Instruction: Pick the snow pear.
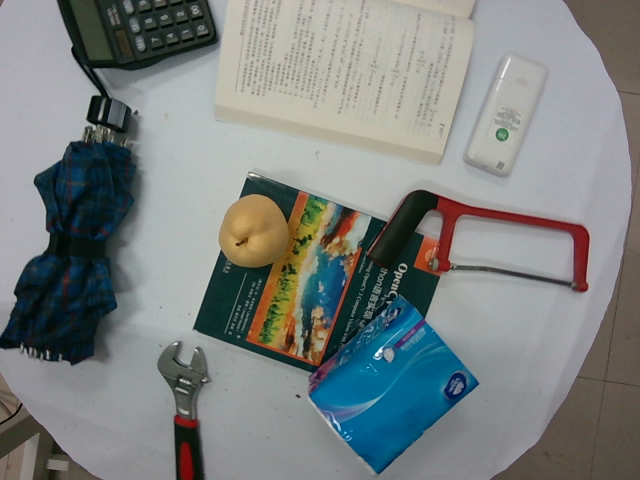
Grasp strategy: vertical